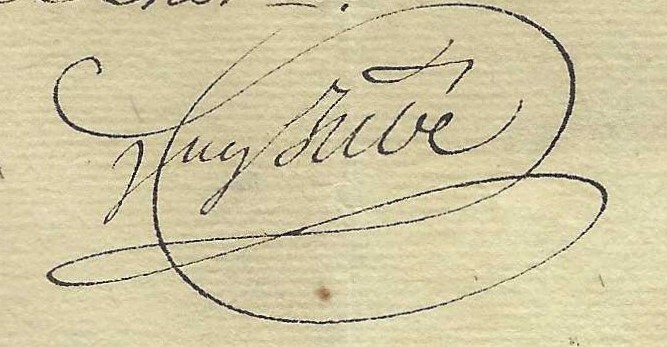
Signature of: auguste jubé de la perelle